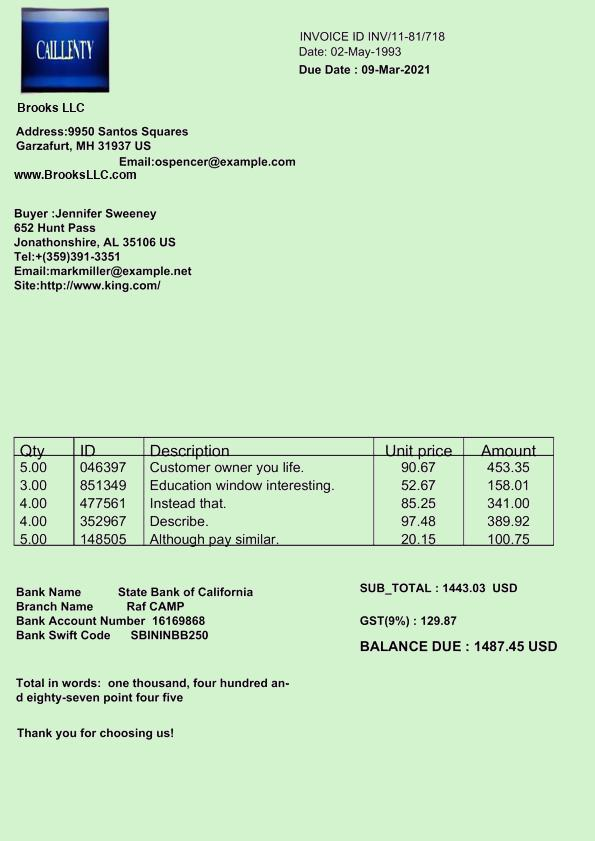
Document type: Invoice